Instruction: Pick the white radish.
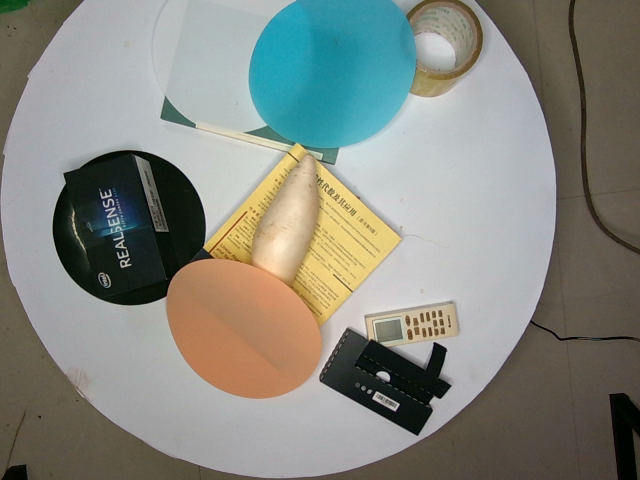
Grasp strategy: vertical